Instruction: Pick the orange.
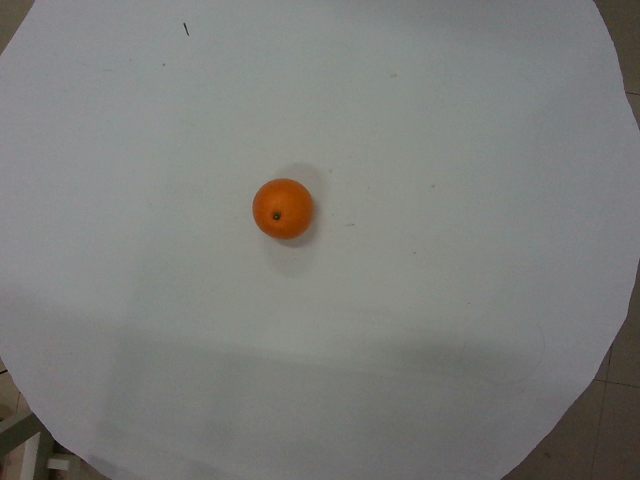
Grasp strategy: vertical